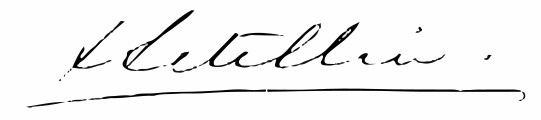
Signature of: luc letellier de st just